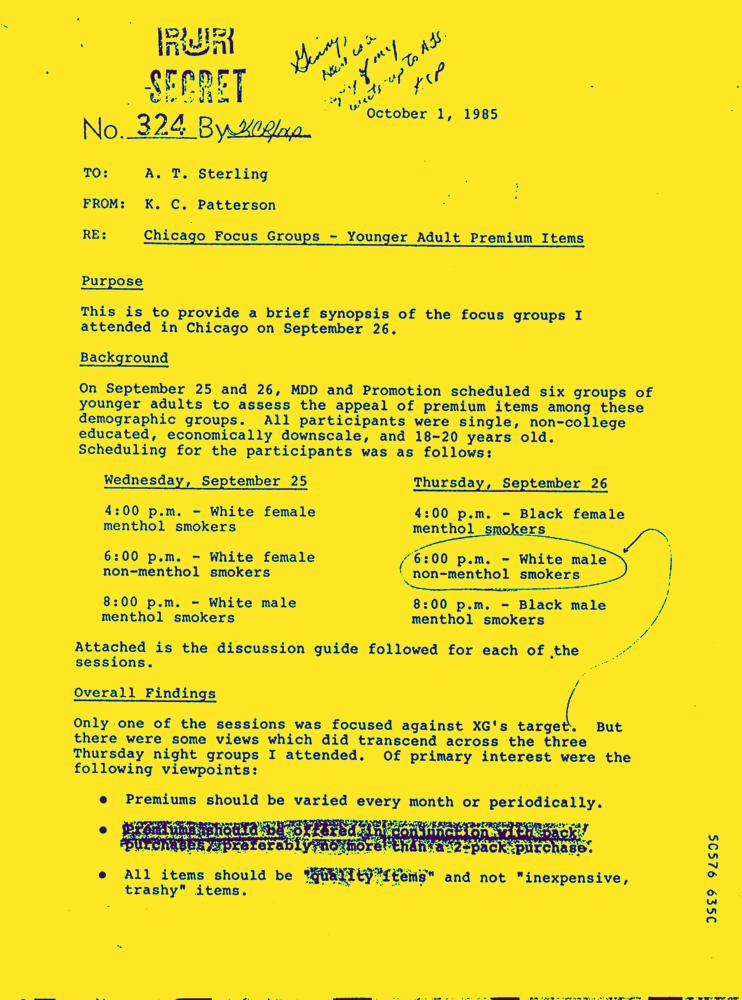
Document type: Letter-Doc